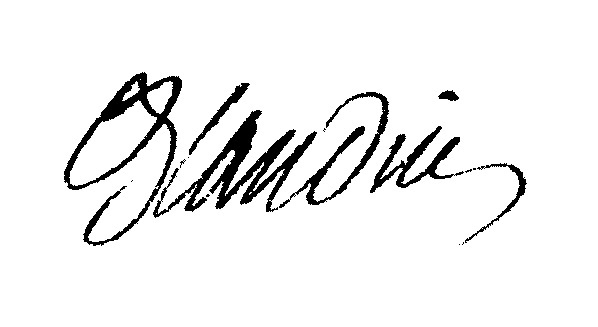
Signature of: liphard daniel blandin